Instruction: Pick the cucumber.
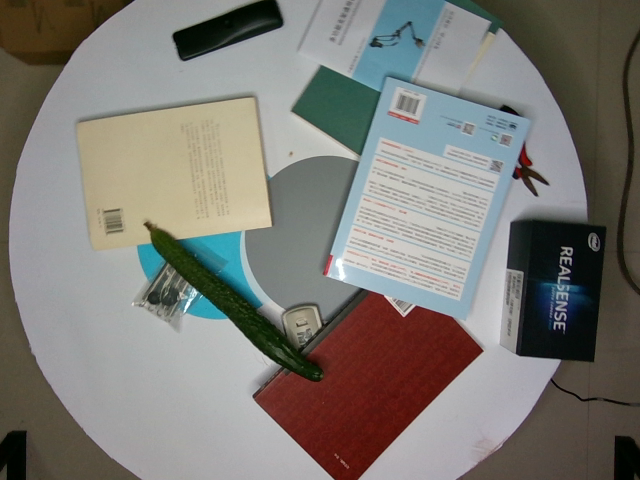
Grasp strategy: vertical